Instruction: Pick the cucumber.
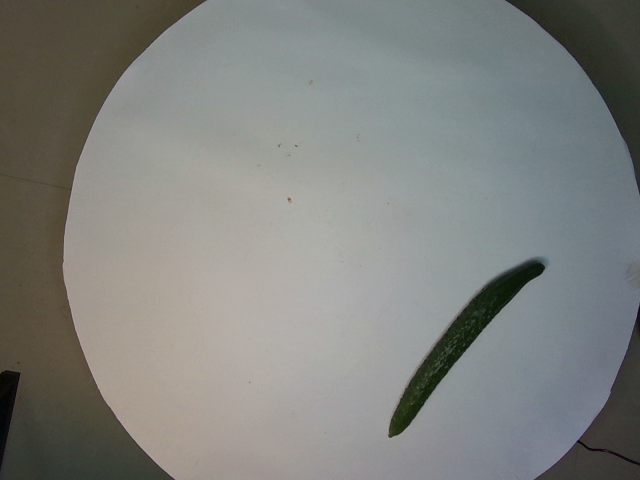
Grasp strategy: vertical